Question: What type of tax is indicated in the document, personal property or real estate?
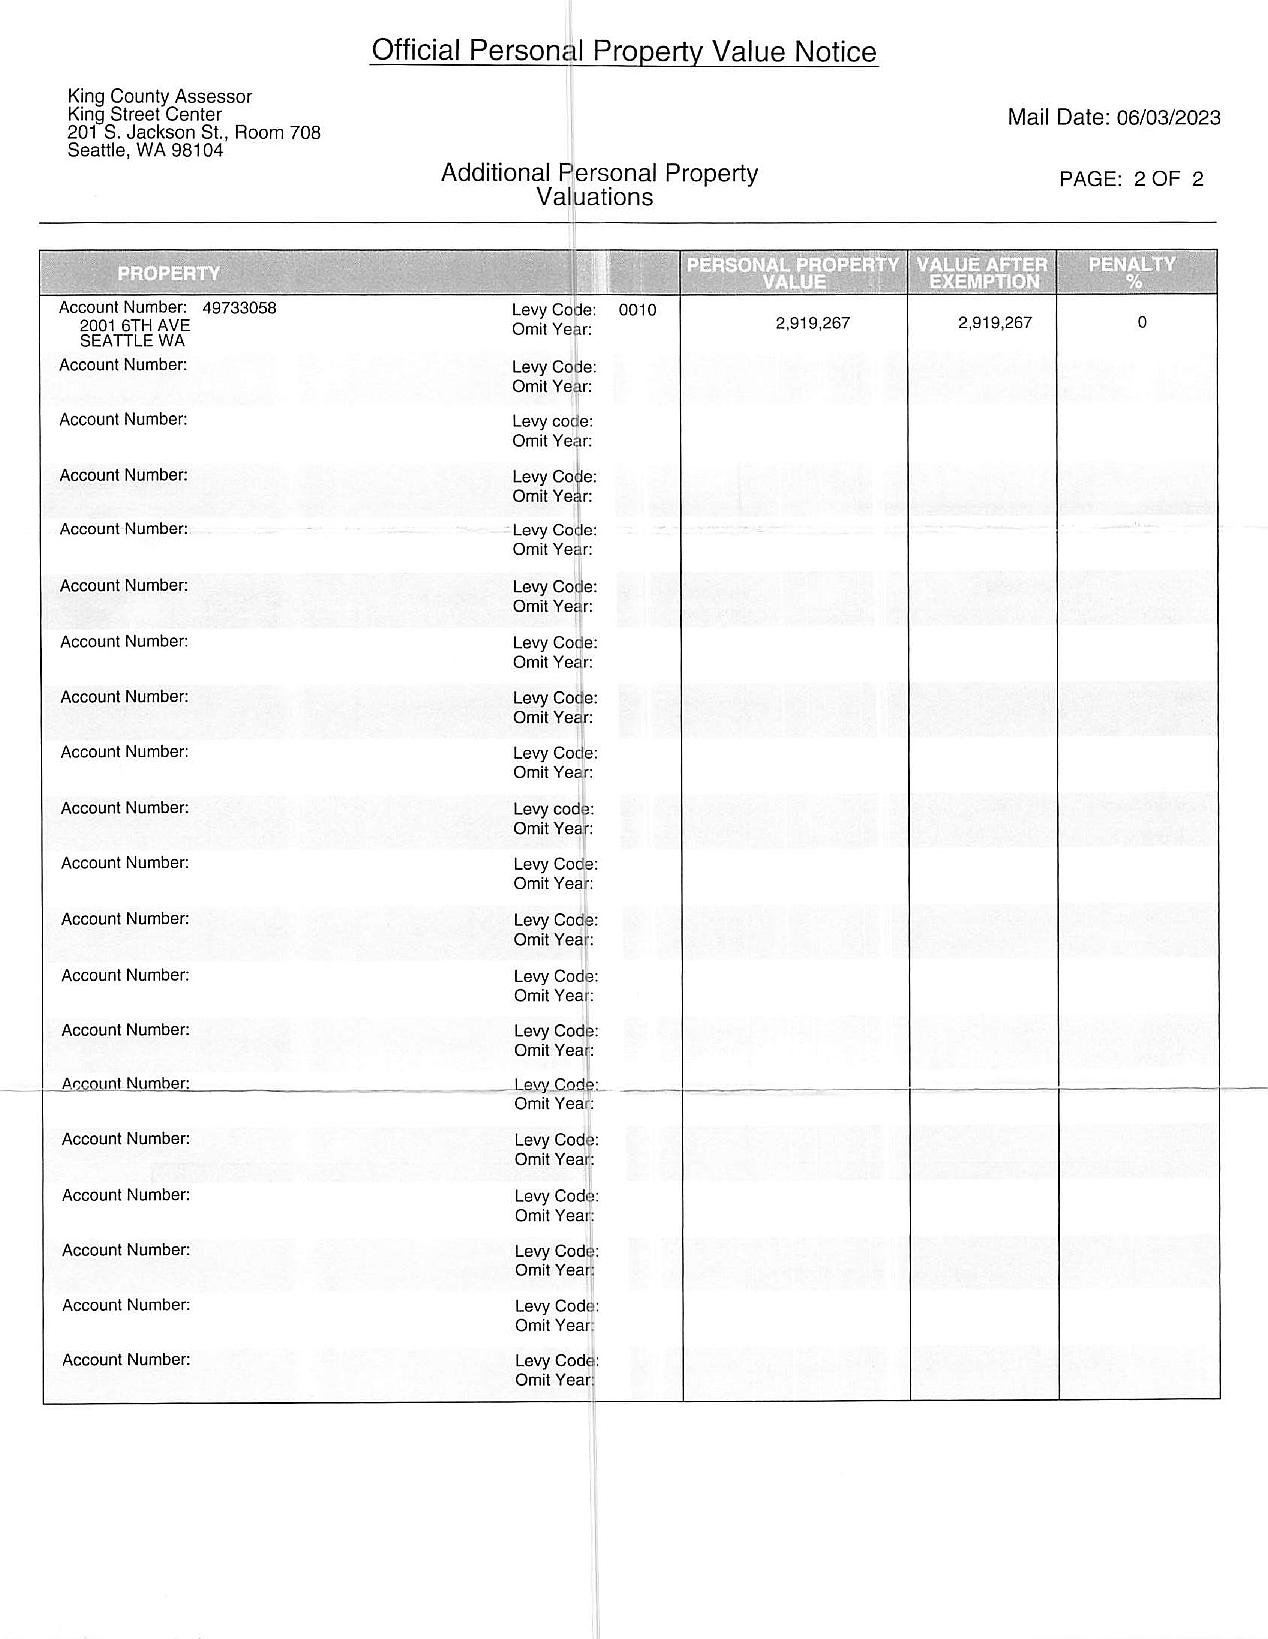
Answer: "Personal Property"